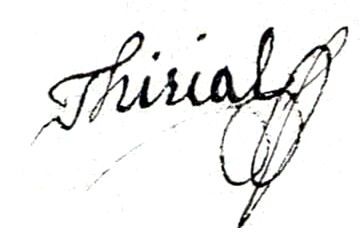
Signature of: jean françois thirial